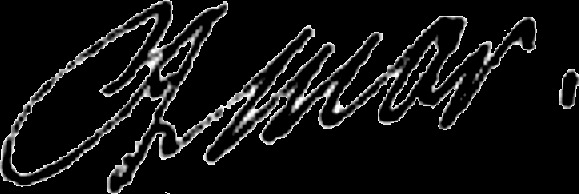
Signature of: jean pierre andré amar